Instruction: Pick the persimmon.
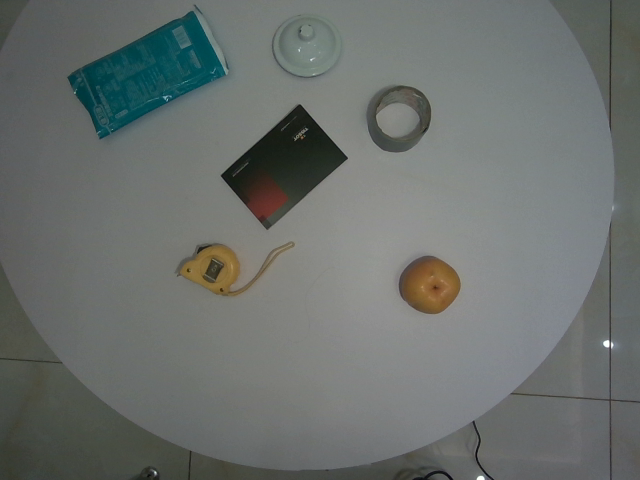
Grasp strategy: vertical